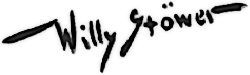
Signature of: willy stöwer